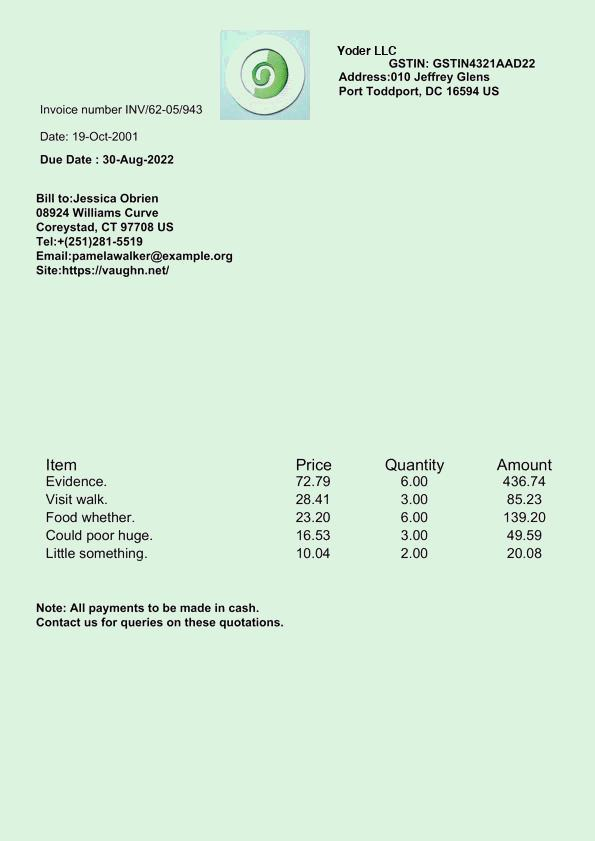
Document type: Invoice